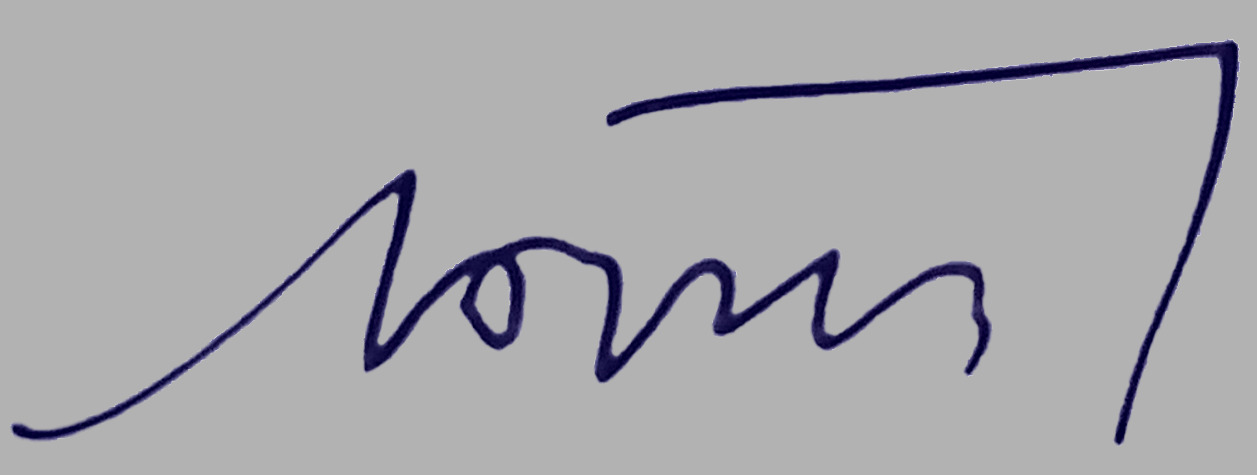
Signature of: carlos etchevarne